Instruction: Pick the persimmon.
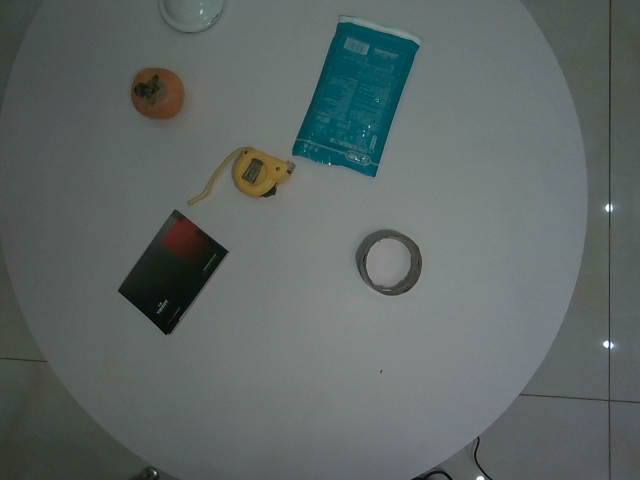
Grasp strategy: vertical